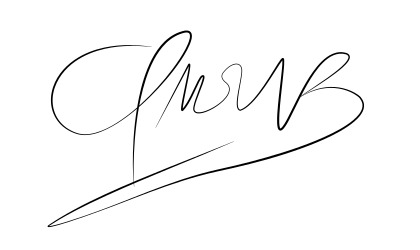
Signature of: álvaro uribe vélez